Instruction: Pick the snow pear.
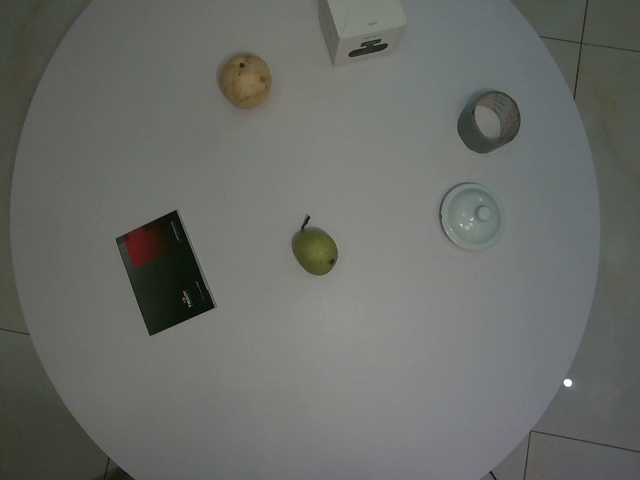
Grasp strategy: vertical